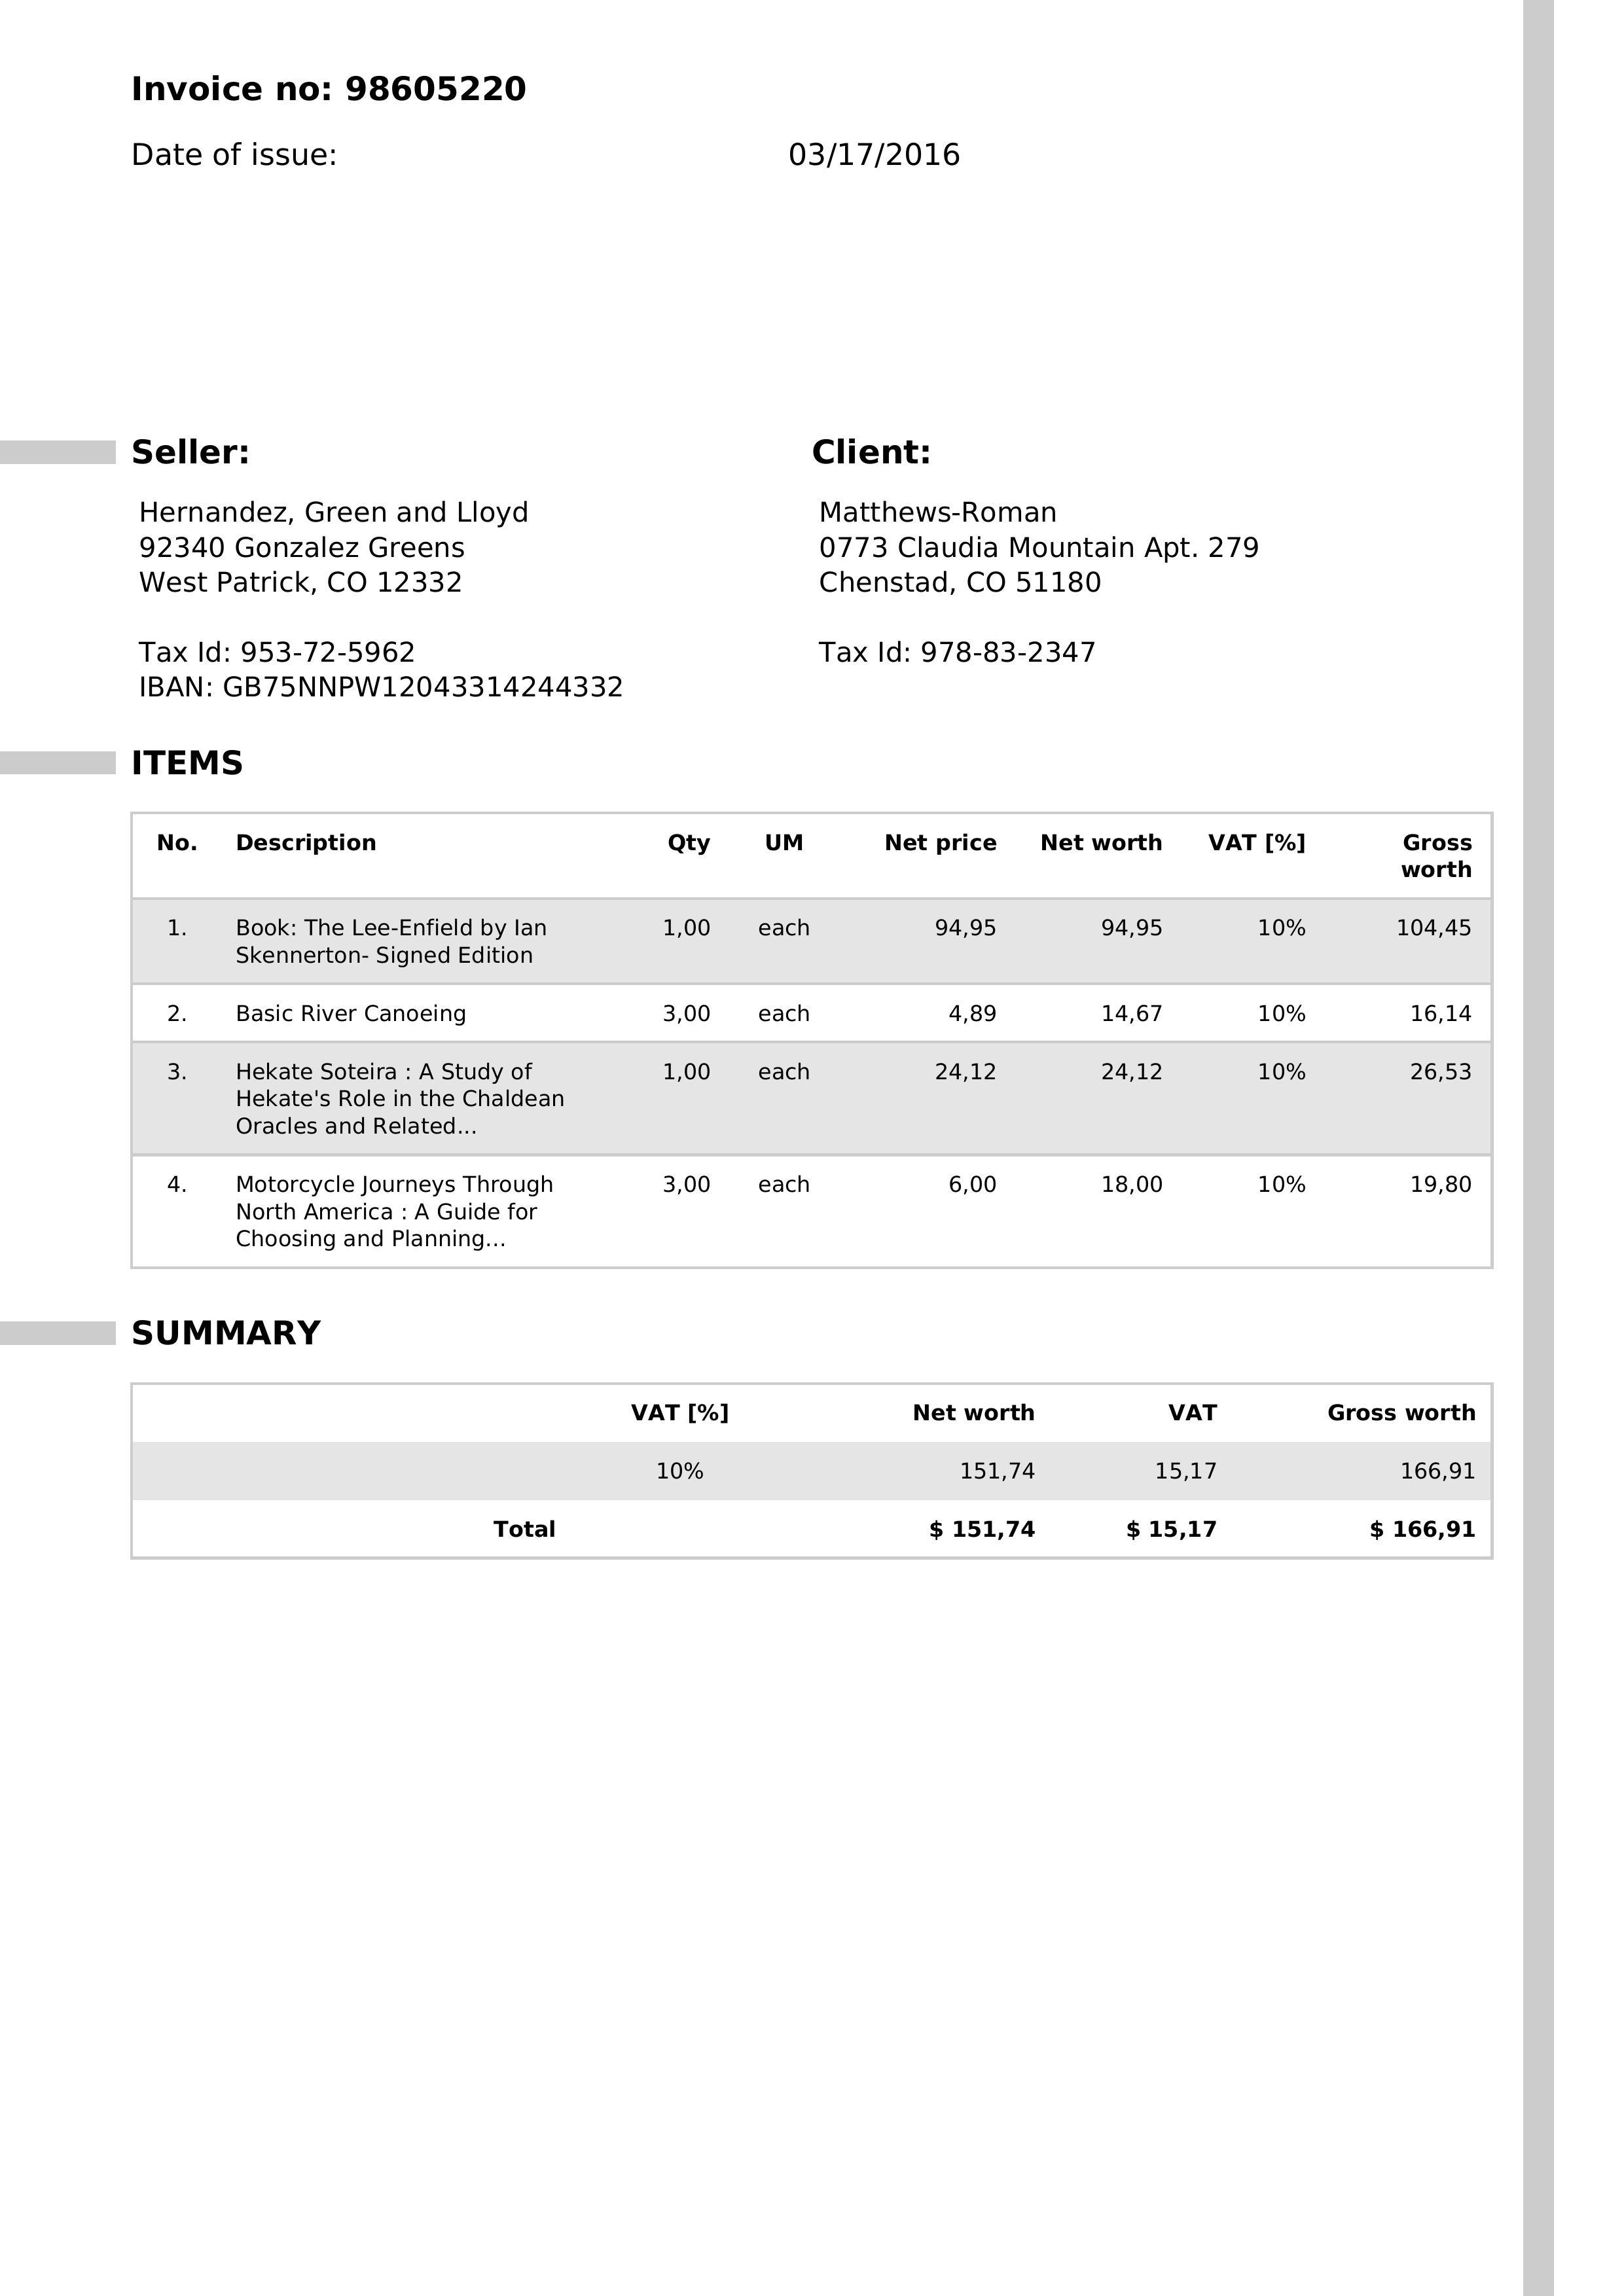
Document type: Invoice